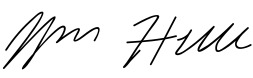
Signature of: william hull